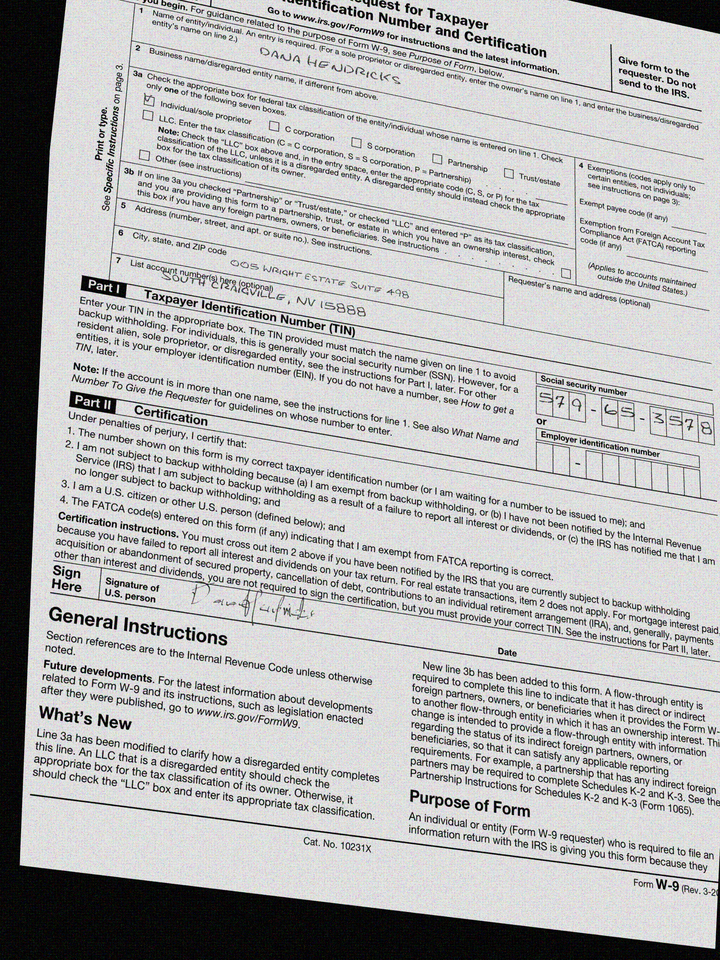
adr1: 005 Wright Estate Suite 498
adr2: South Craigville, NV 15888
cbx: yes
ssn: 579653578
enm: Dana Hendricks